Retrieve the amount in words, amount in figures, name of the payee, date on the cheque, and the bank name from the image.
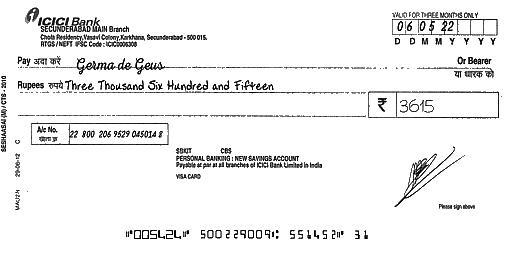
amt_in_words: Three Thousand Six Hundred and Fifteen
amt_in_figures: 3615
payee_name: Germa de Geus
bank_name: ICICI Bank
cheque_date: 06/05/22